Question: In what way does the history help explain the case?
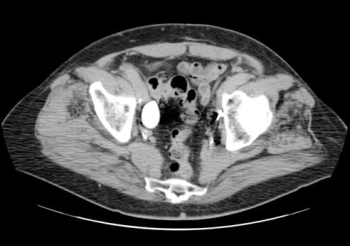
Answer: The patient's history of 72 Y/O MALE with hematuria. is key in understanding the case.